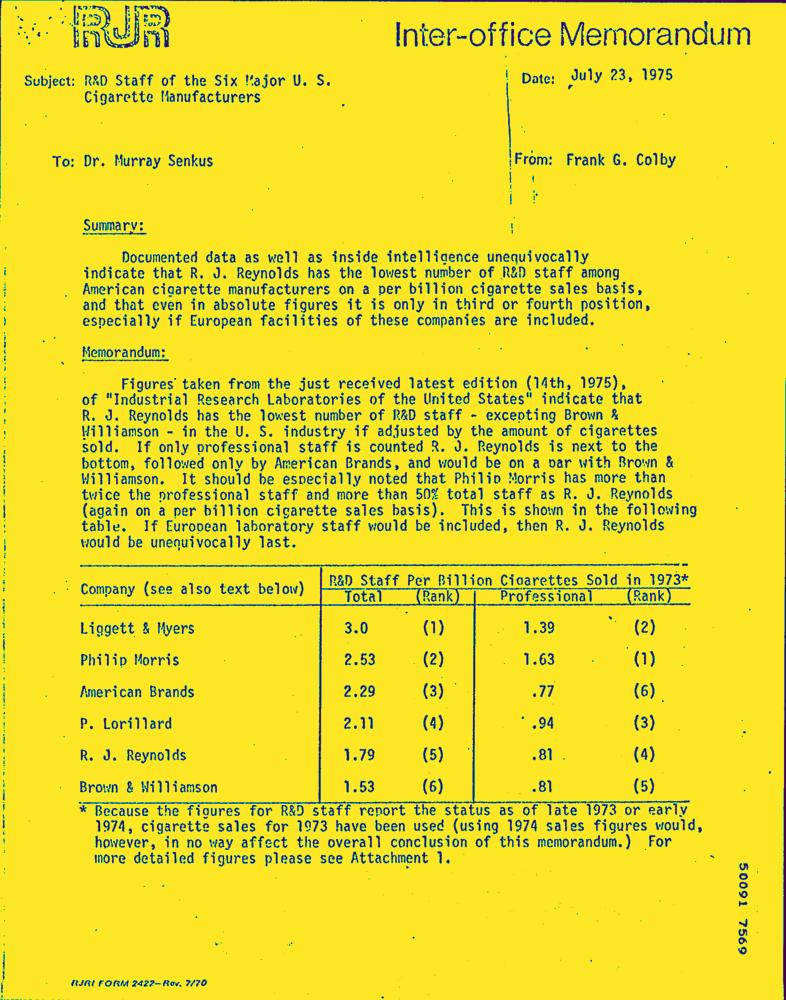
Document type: Letter-Doc